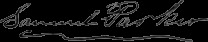
Signature of: samuel parker